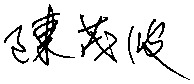
Signature of: paul chan mo po